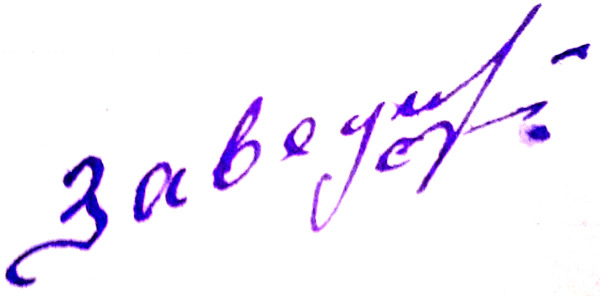
Signature of: q54891593